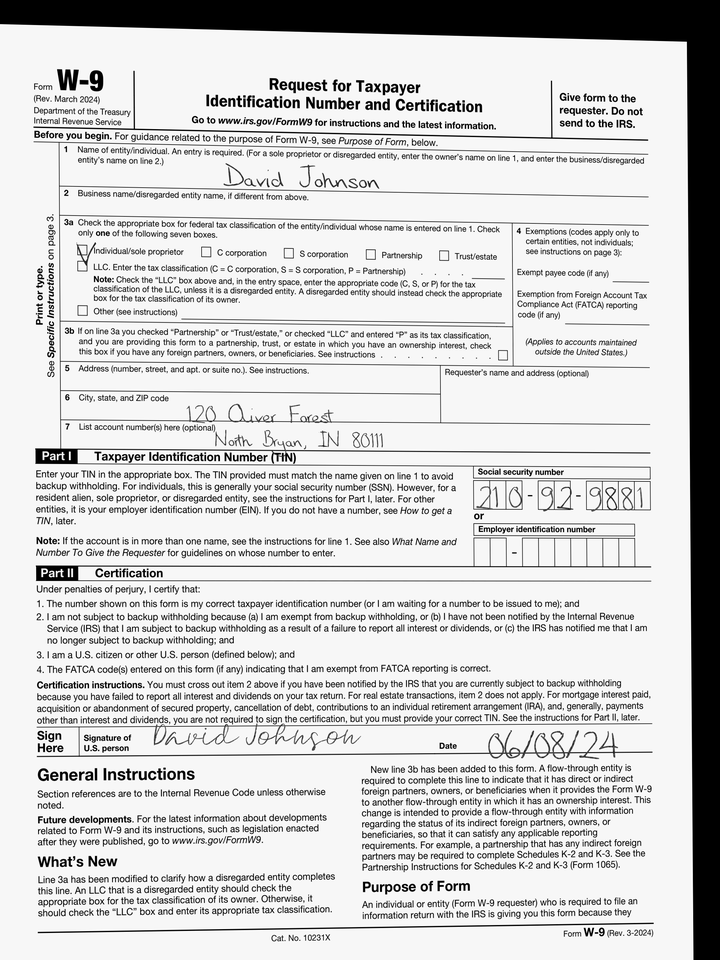
adr1: 120 Oliver Forest
adr2: North Bryan, IN 80111
cbx: yes
ssn: 210929881
enm: David Johnson
sdt: 06/08/24